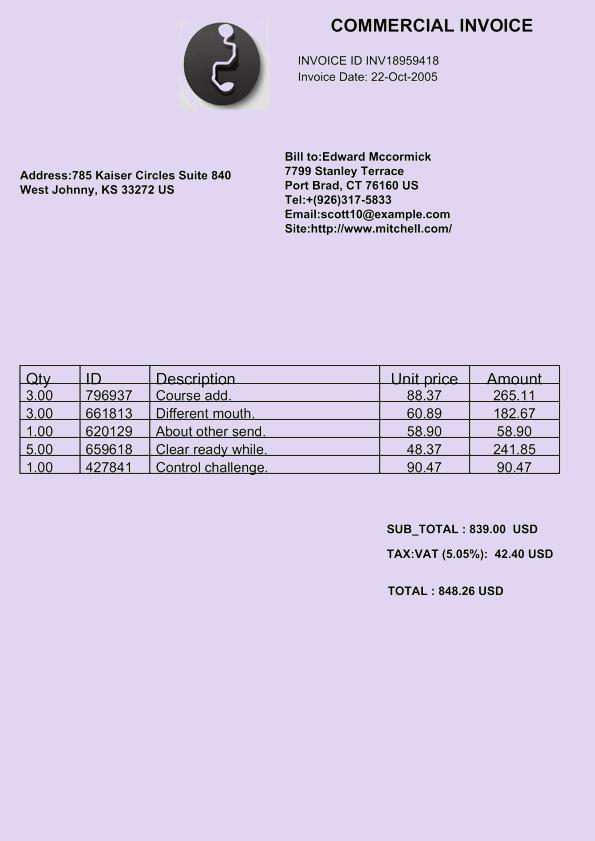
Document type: Invoice